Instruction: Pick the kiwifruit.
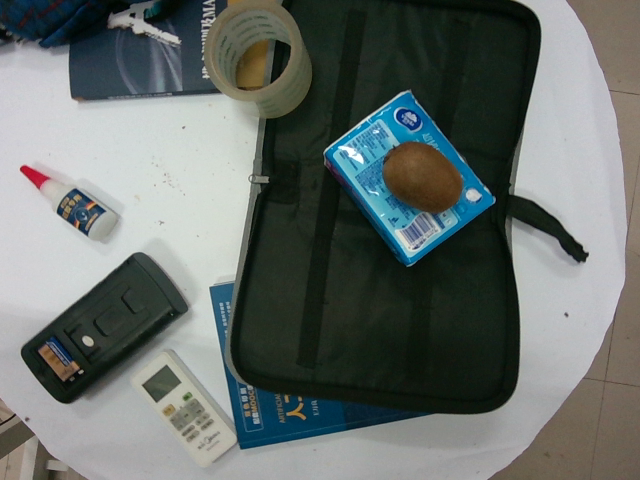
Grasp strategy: vertical